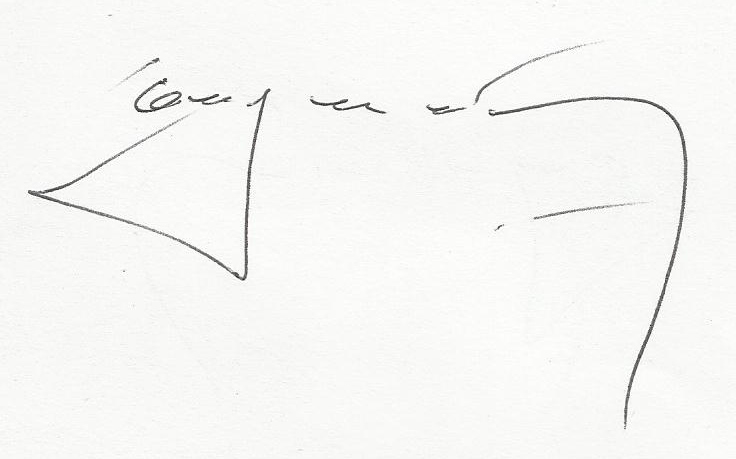
Signature of: miguel ángel alterach